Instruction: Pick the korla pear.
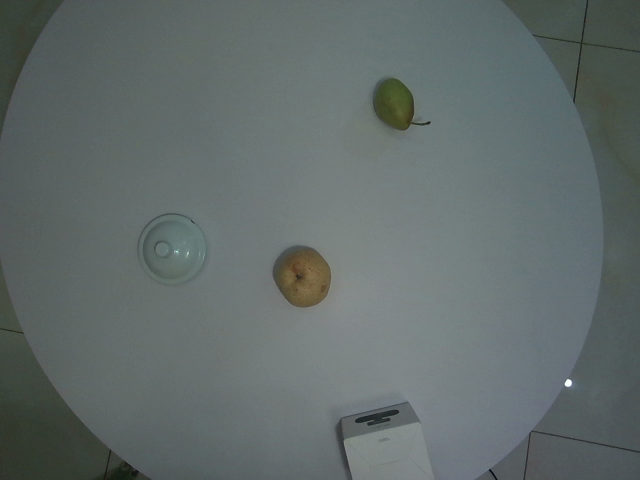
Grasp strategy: vertical